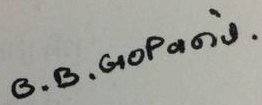
Signature of: bhavin gopani